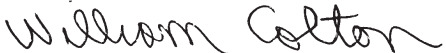
Signature of: william colton